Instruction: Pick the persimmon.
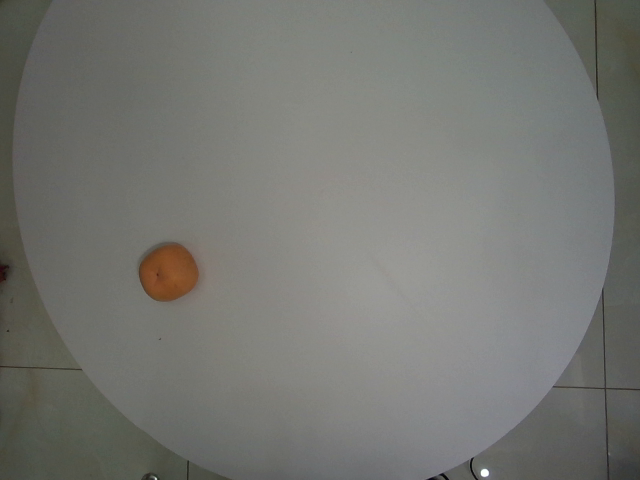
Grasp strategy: vertical